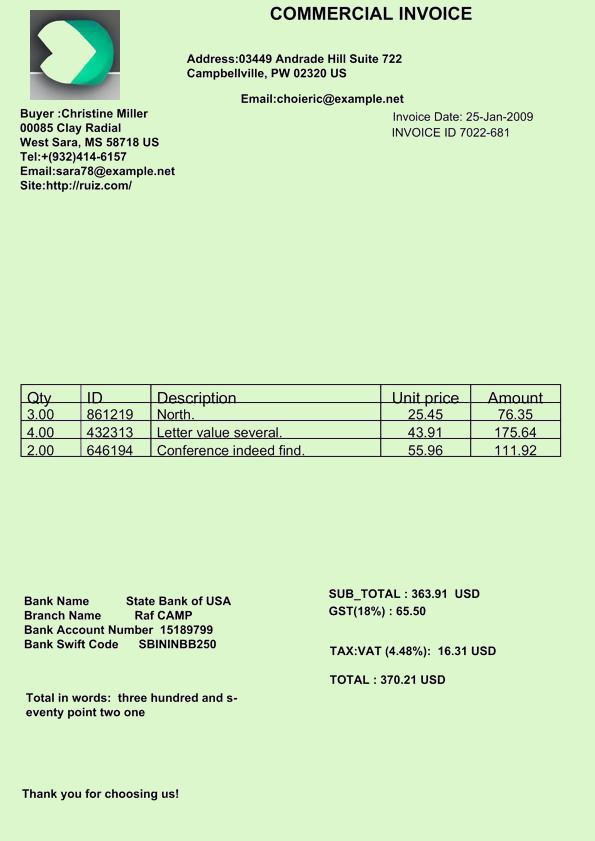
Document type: Invoice